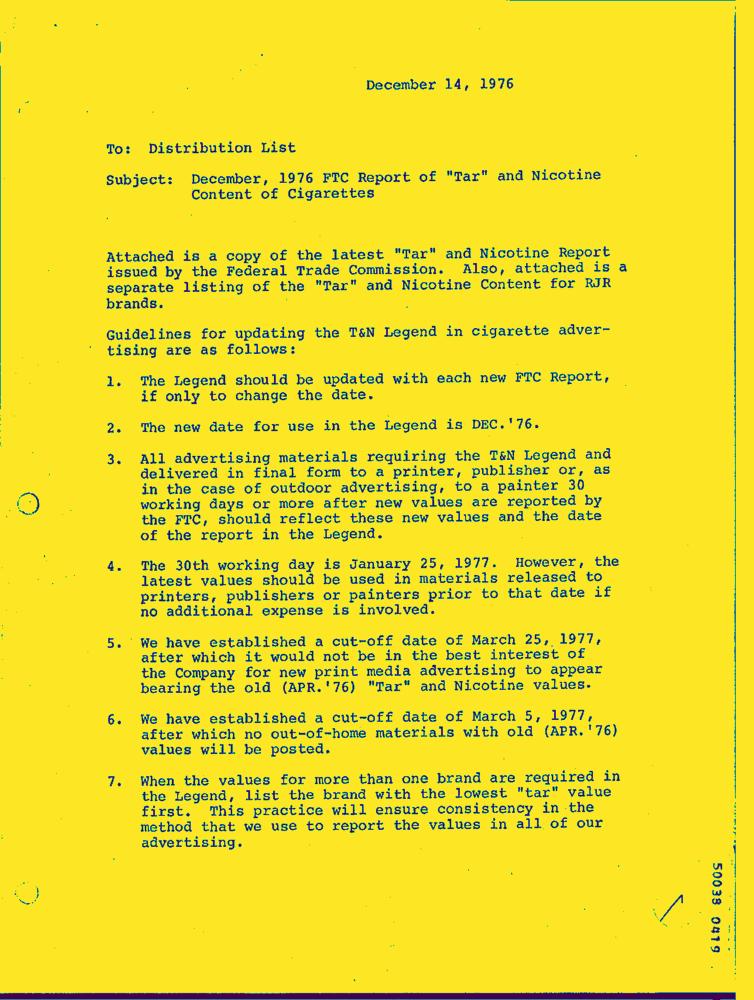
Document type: Letter-Doc